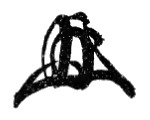
Signature of: kiyoura keigo